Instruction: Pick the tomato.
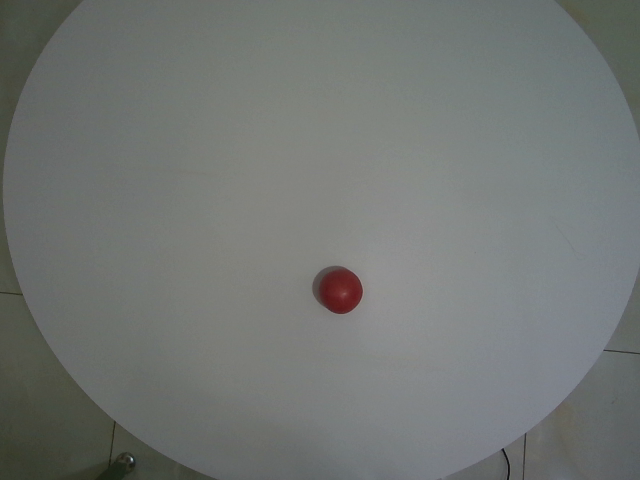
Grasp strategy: vertical